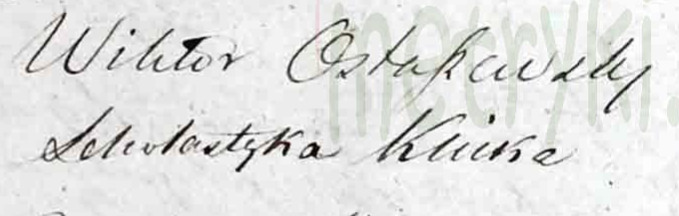
Signature of: scholastyka ostaszewska